Question: What is the name of the tenant mentioned in the document?
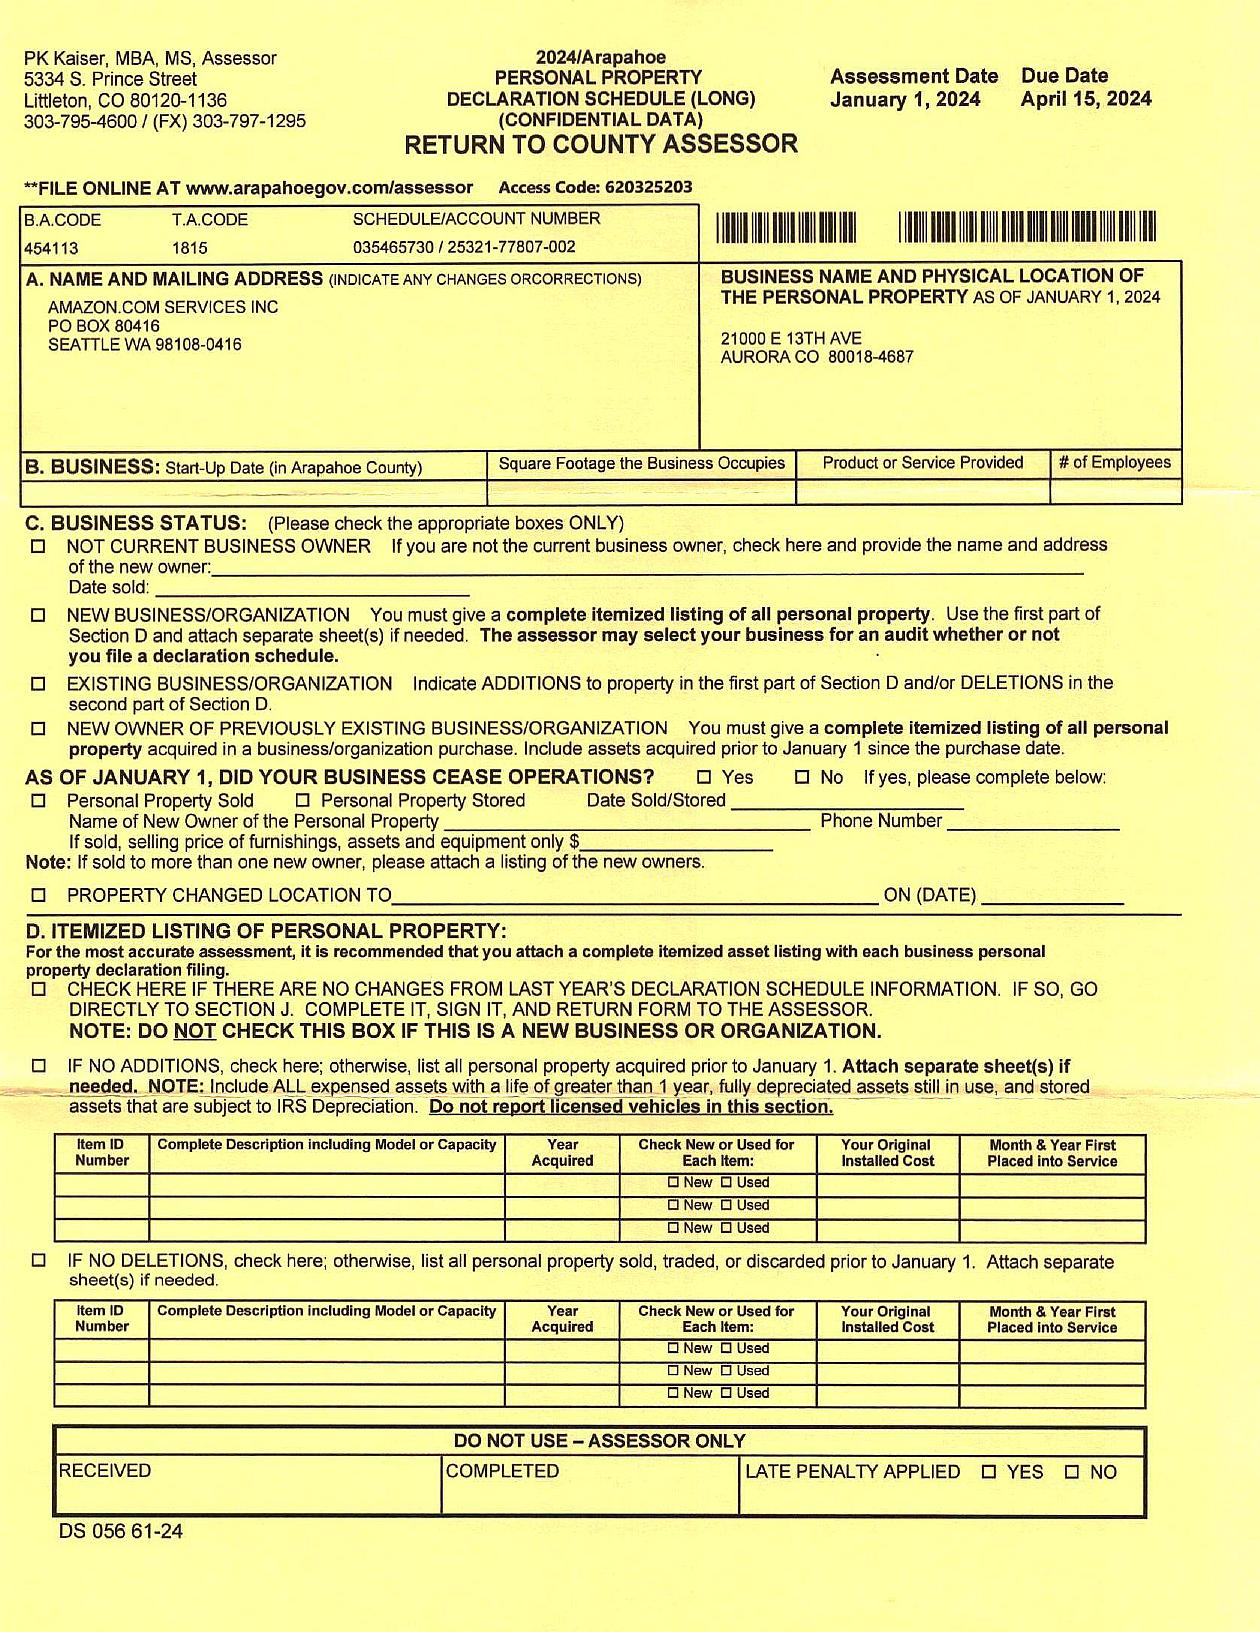
Answer: "AMAZON COM SERVICES INC"